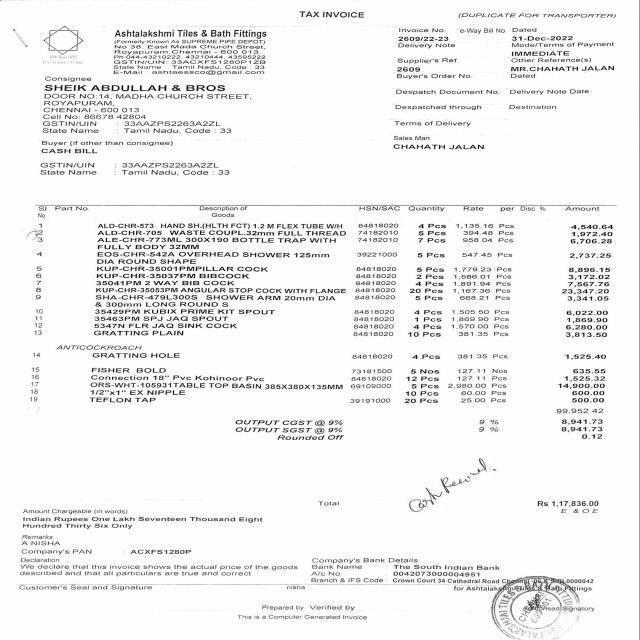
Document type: Invoice